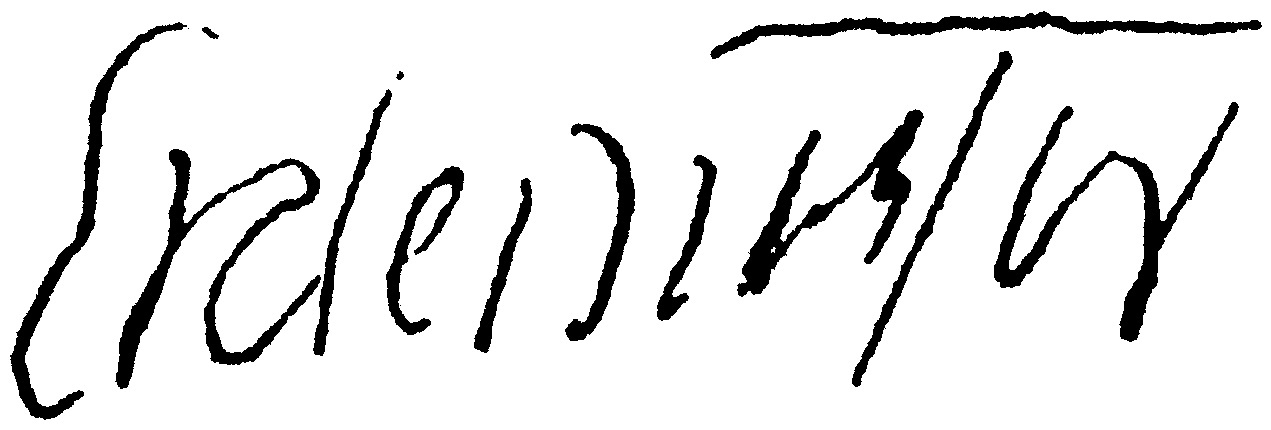
Signature of: viktor erdei